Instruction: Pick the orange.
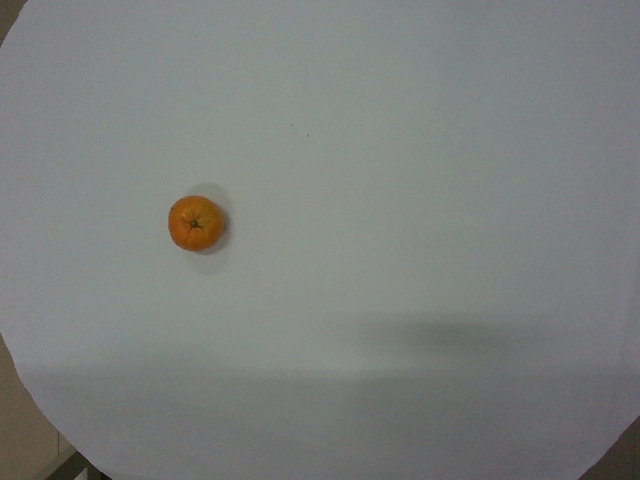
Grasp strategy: vertical